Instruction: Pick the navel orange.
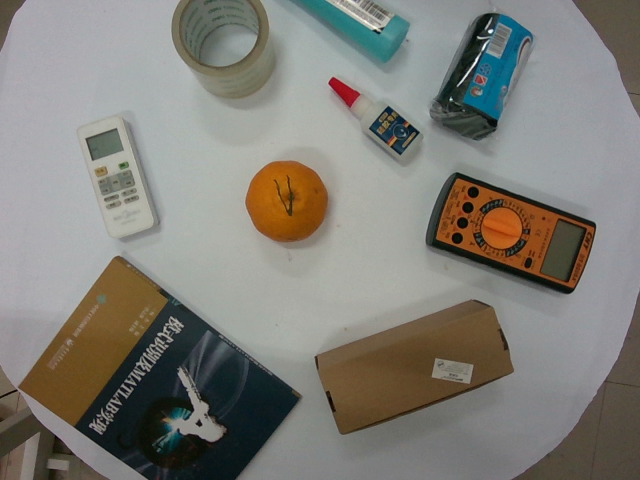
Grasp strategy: vertical